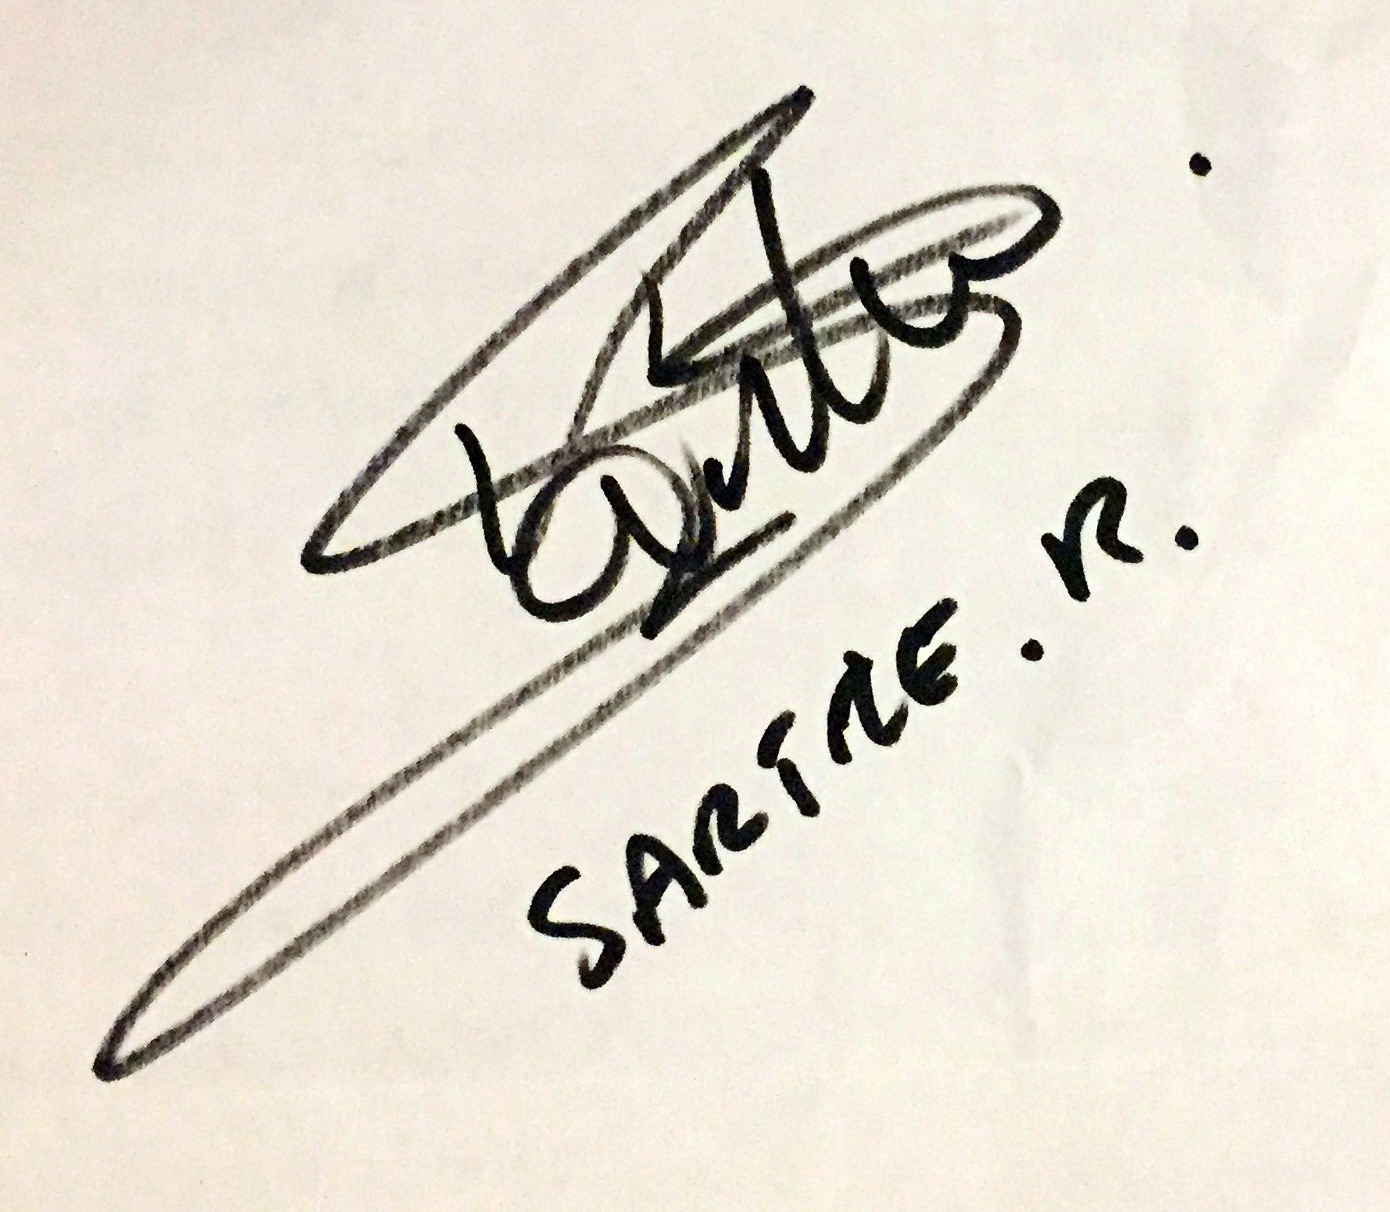
Signature of: romain sartre